Question: How does the patient history play a role?
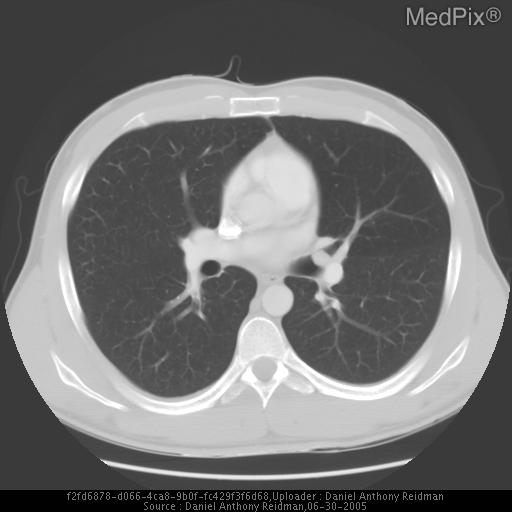
Answer: The patient's history of 23 yo male with recurrent hemoptysis. is key in understanding the case.